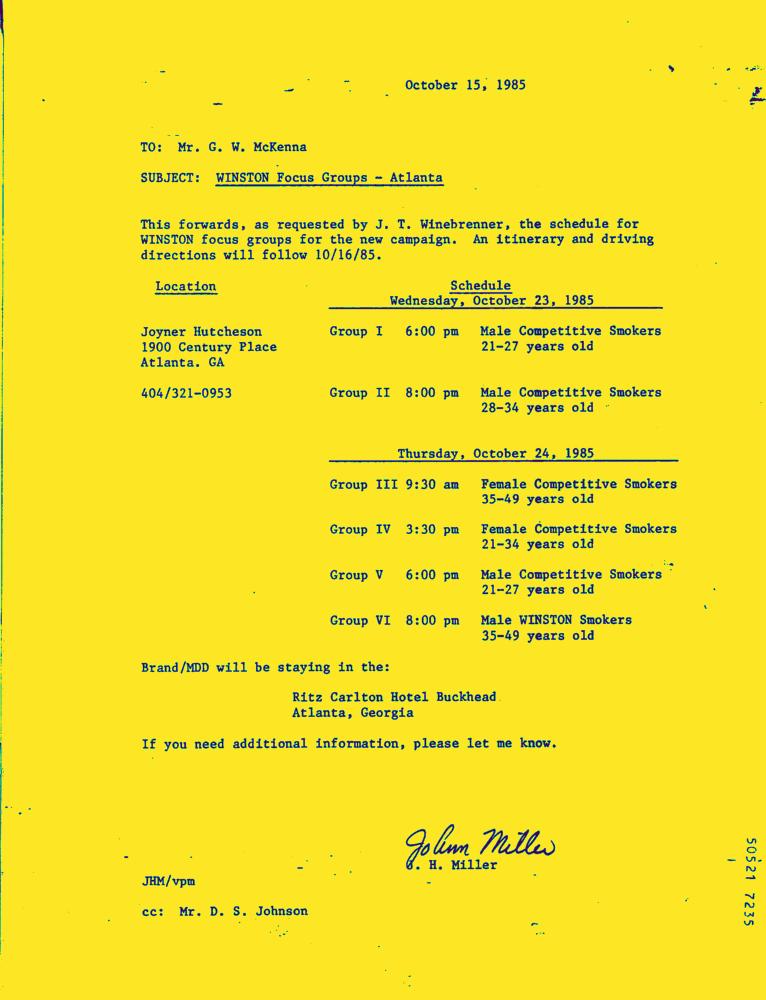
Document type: Letter-Doc